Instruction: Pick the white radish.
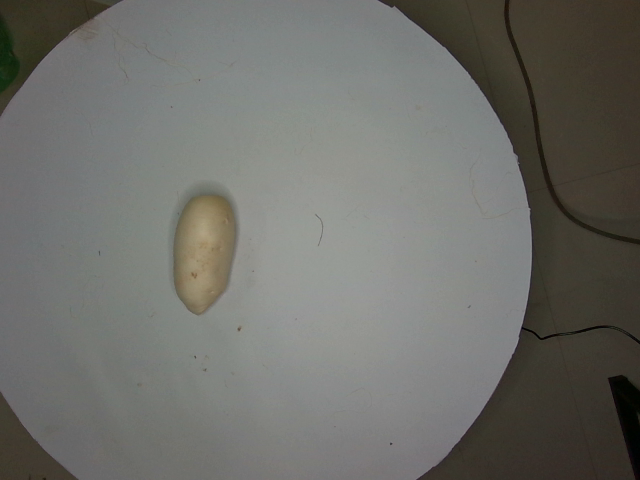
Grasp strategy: vertical